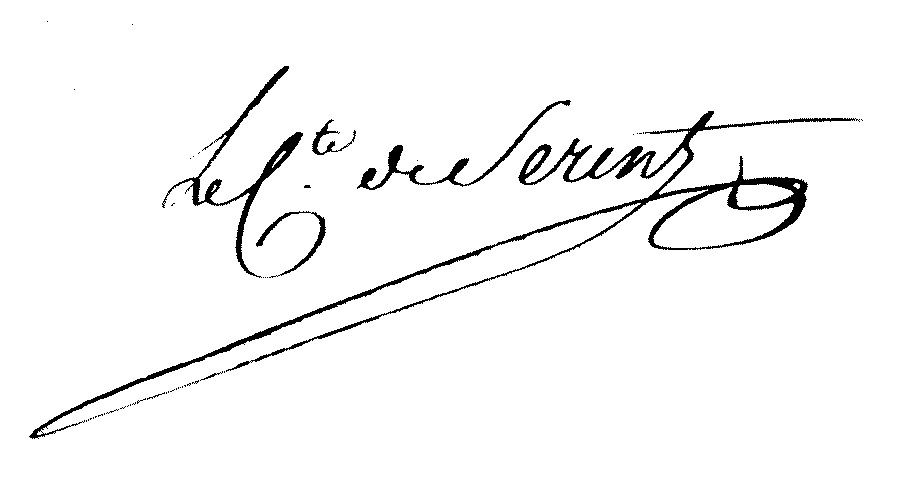
Signature of: armand sigismond of serent